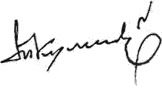
Signature of: tofig guliyev